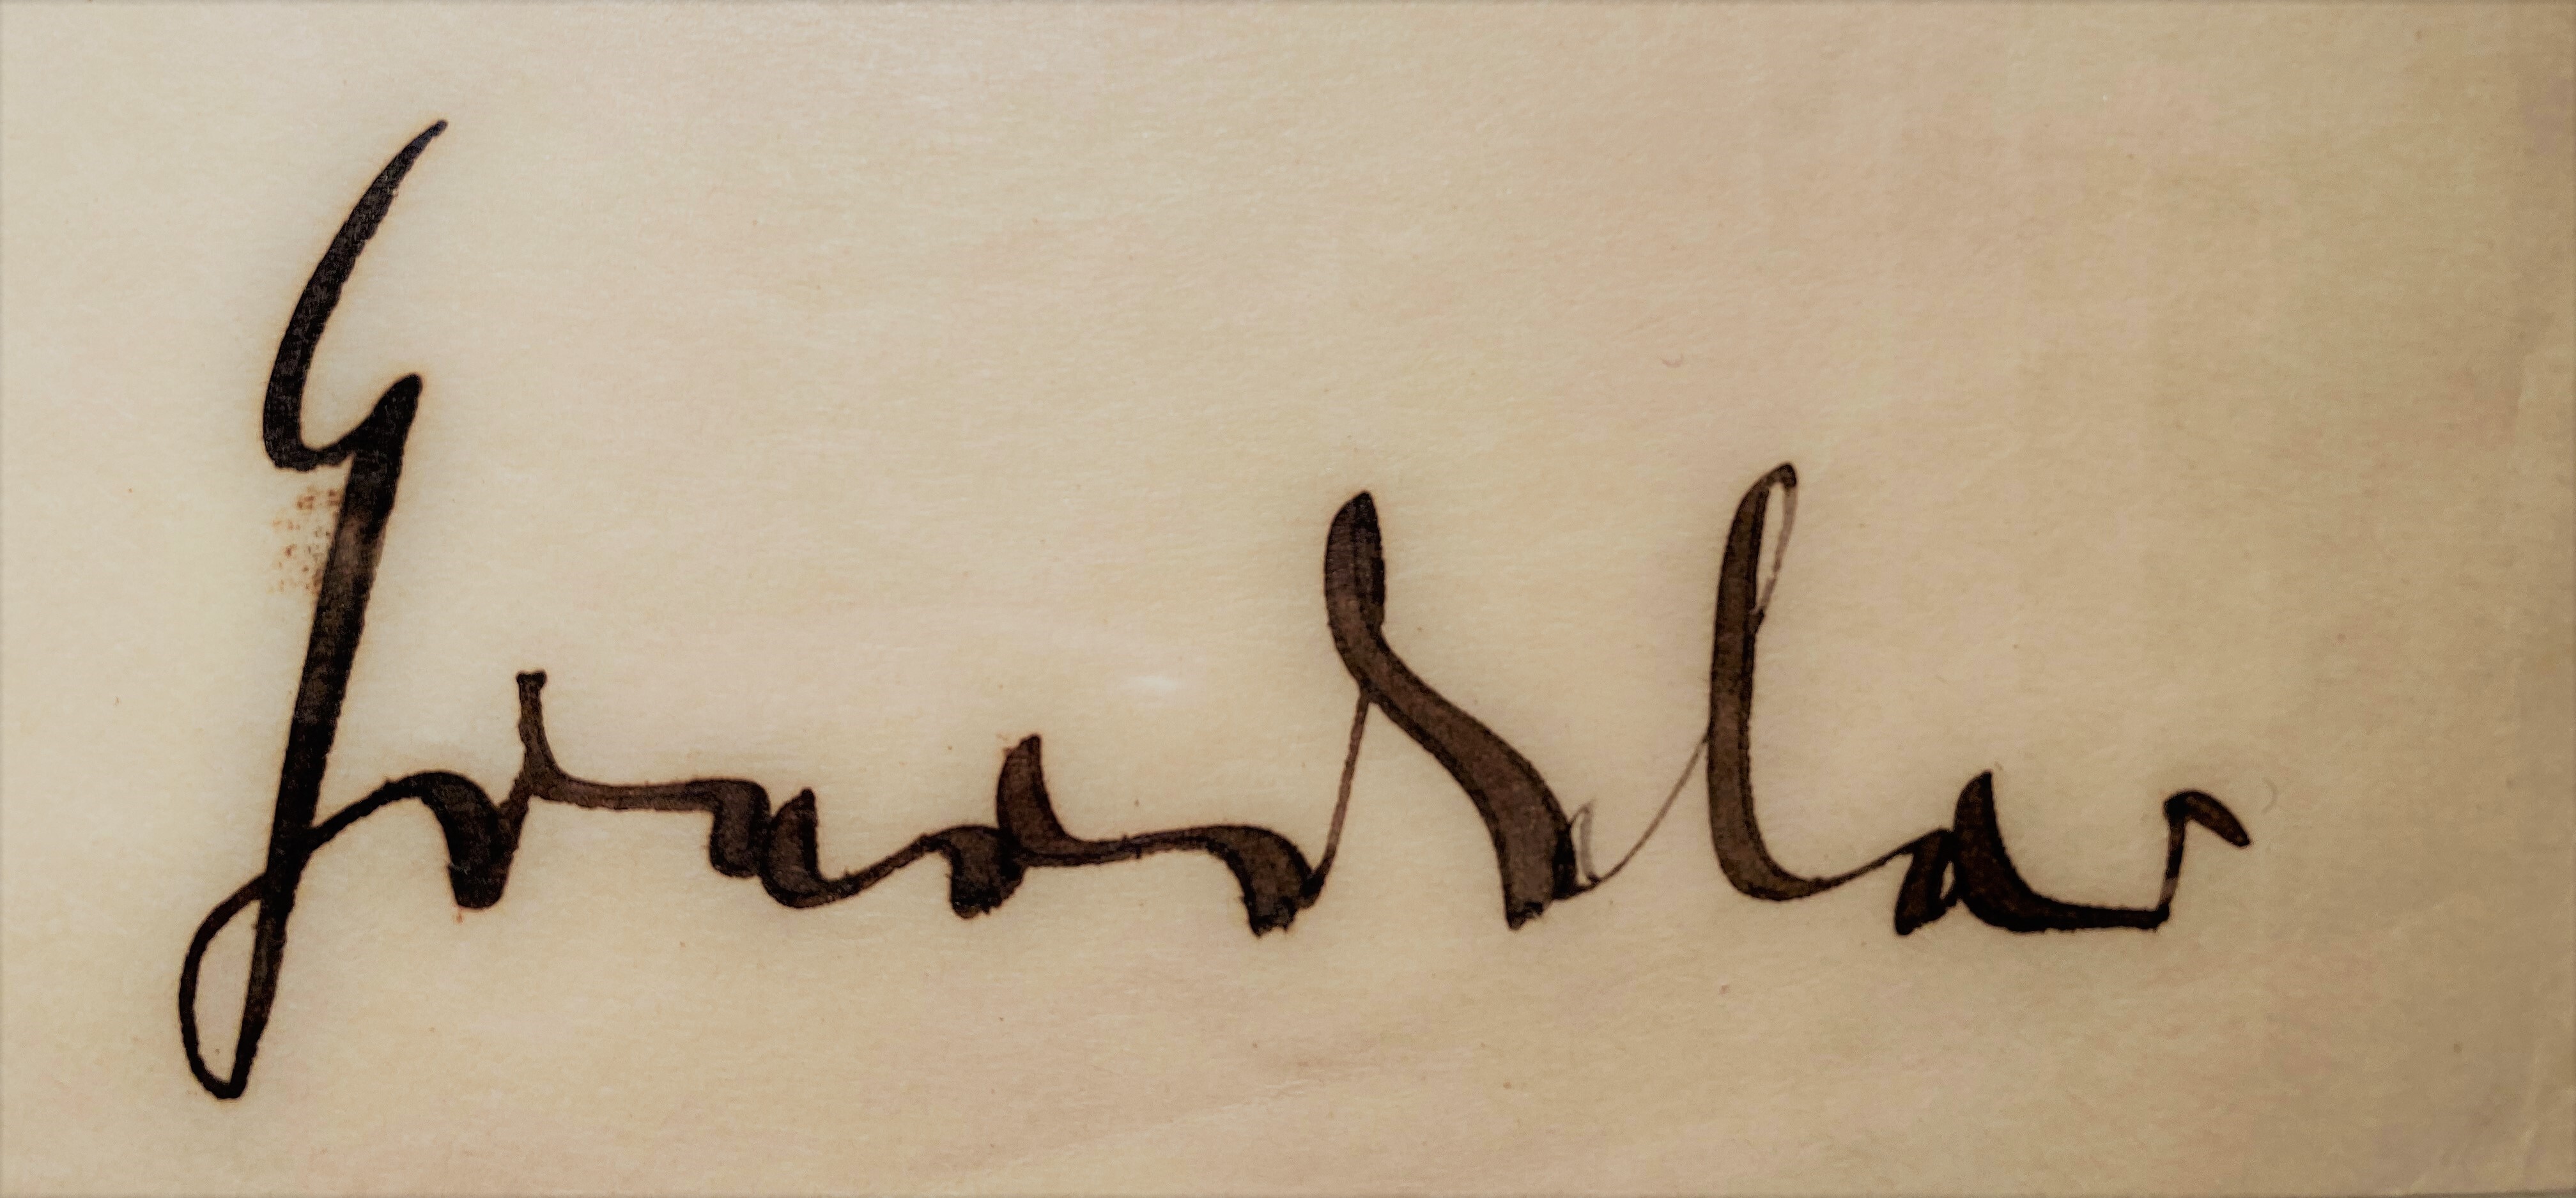
Signature of: carl friedrich goerdeler